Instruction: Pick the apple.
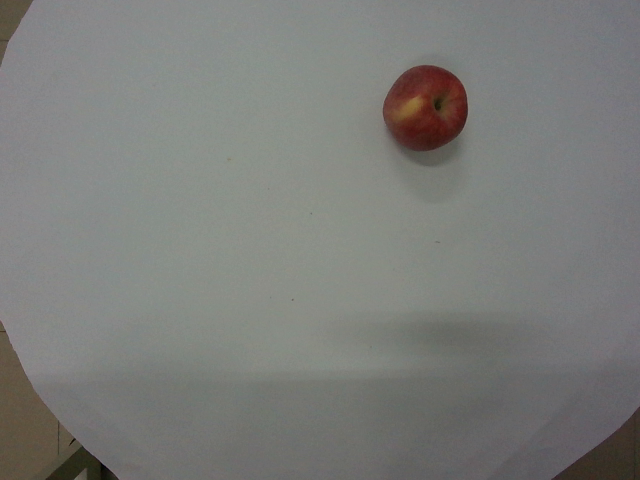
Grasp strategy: vertical